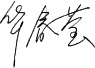
Signature of: hua chunying